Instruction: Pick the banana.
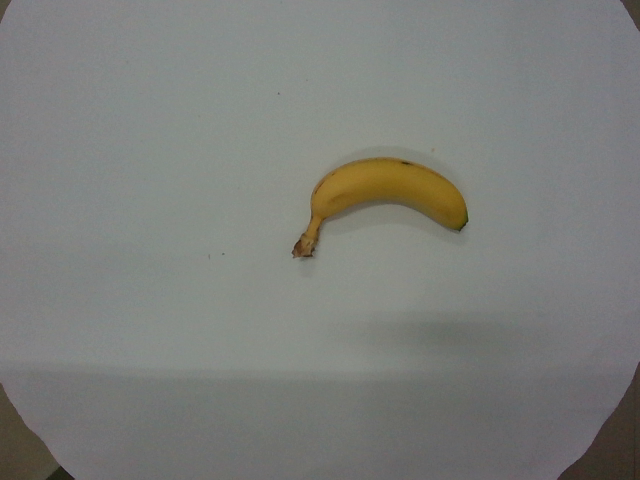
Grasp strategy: vertical